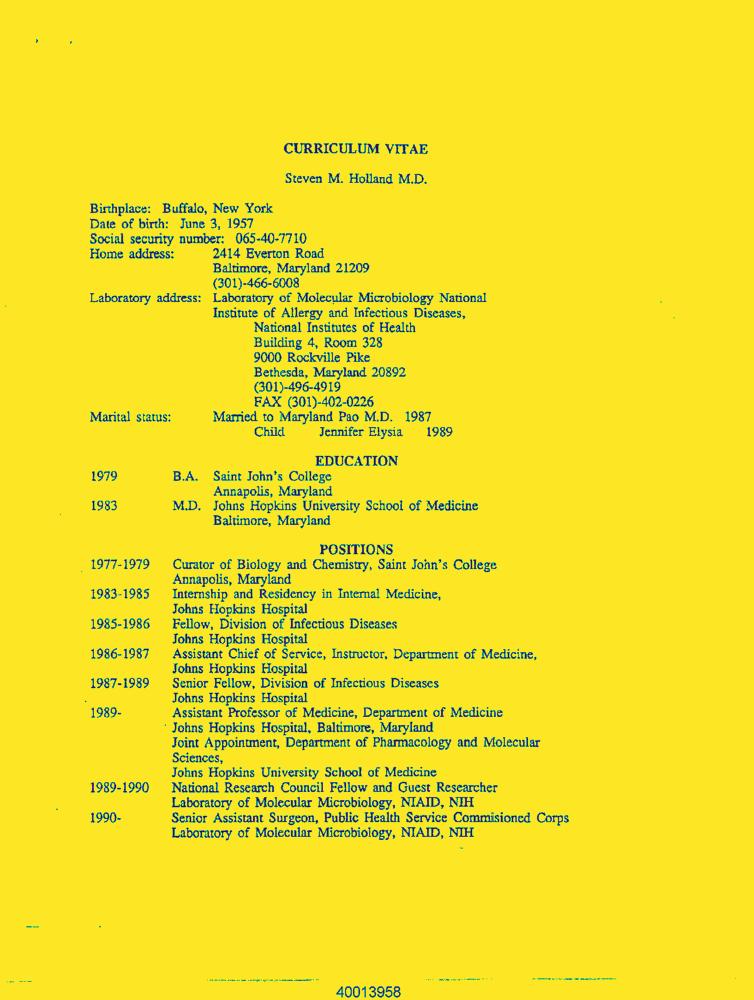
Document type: Resume-Doc